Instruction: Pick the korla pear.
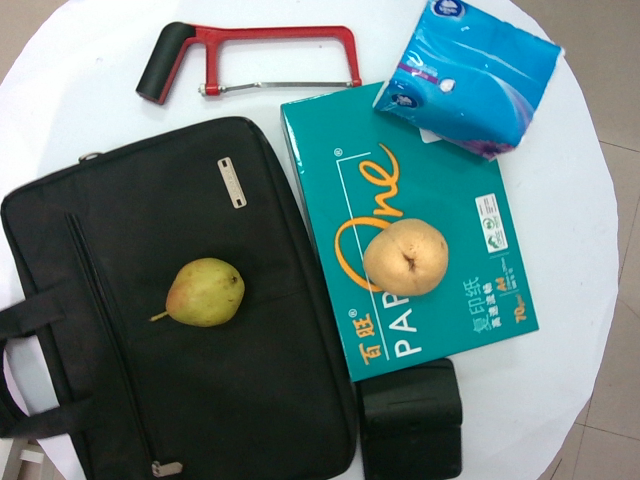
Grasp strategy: vertical